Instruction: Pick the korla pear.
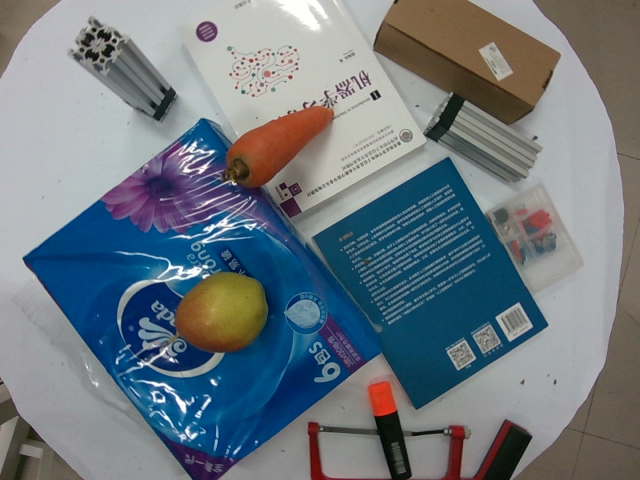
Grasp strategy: vertical